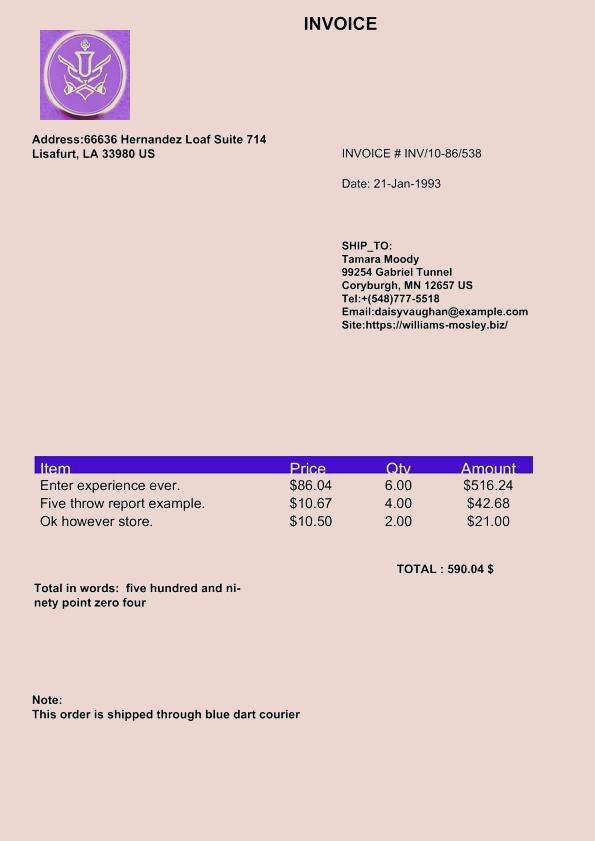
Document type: Invoice